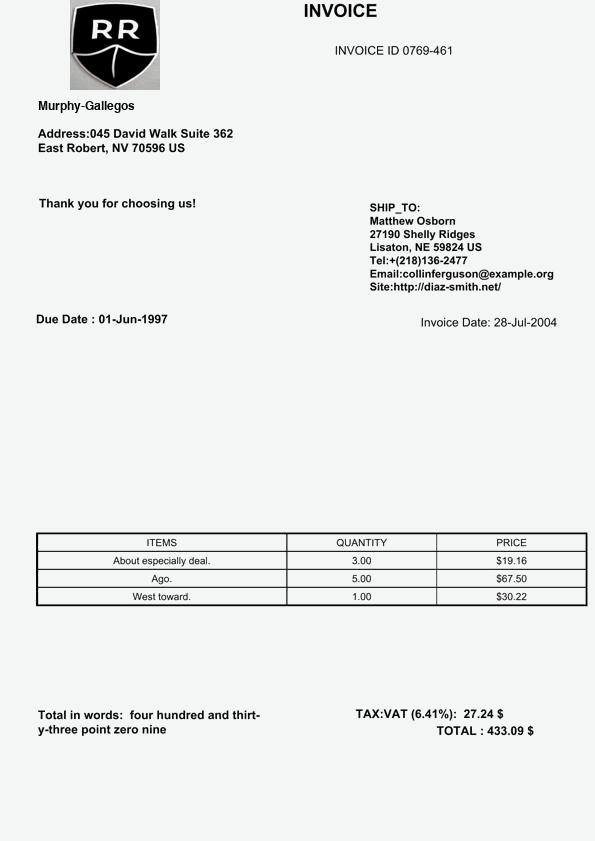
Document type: Invoice